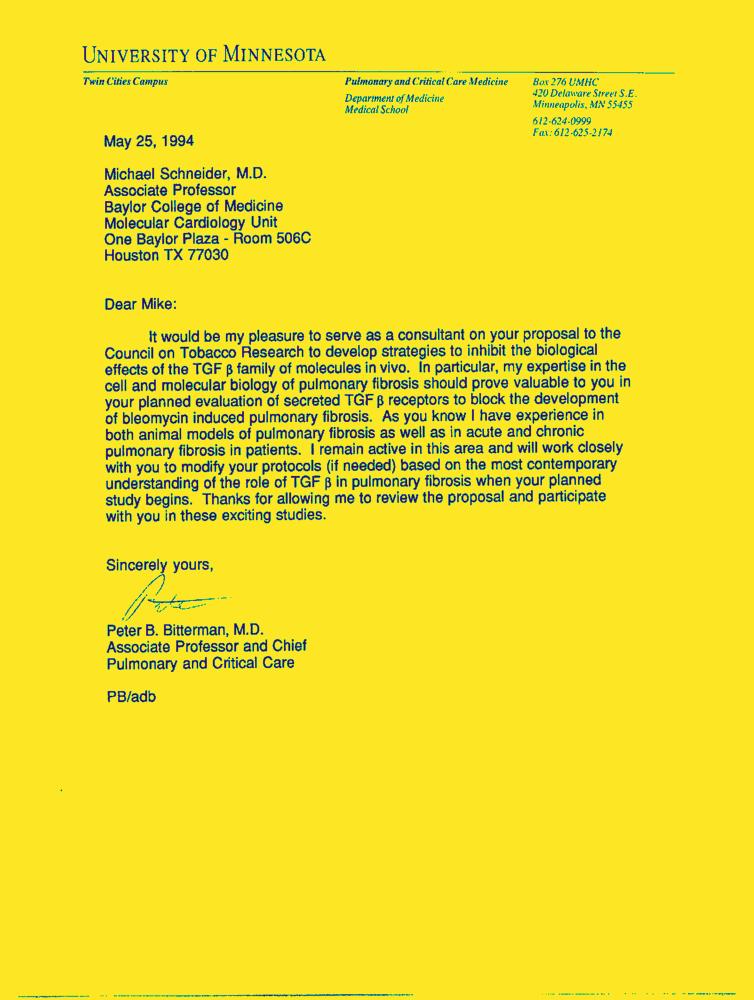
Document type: Letter-Doc